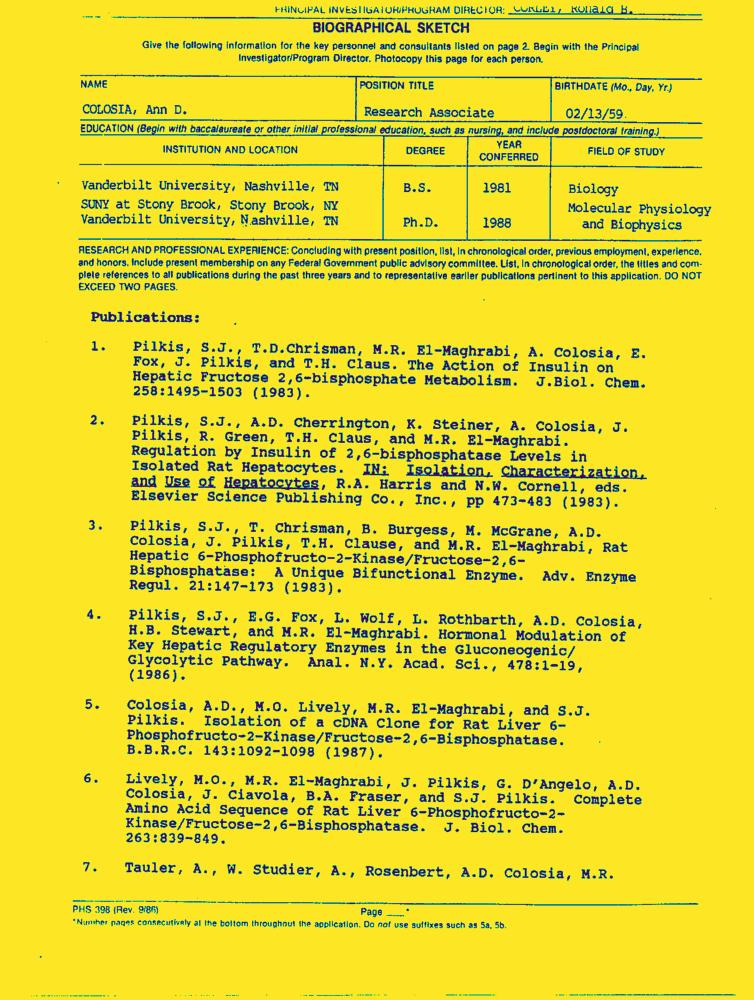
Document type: Resume-Doc